Extract the amount written in words, the amount in digits, the name of the payee, the date on the cheque, and the bank's name from the image.
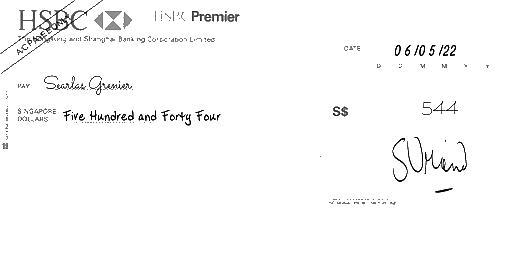
amt_in_words: Five Hundred and Forty Four
amt_in_figures: 544
payee_name: Searlas Grenier
bank_name: HSBC
cheque_date: 06/05/22